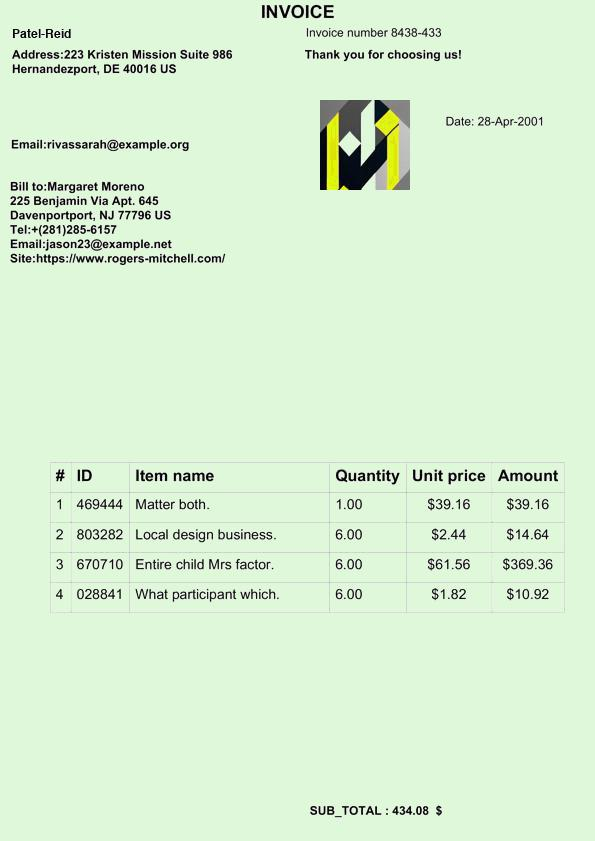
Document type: Invoice